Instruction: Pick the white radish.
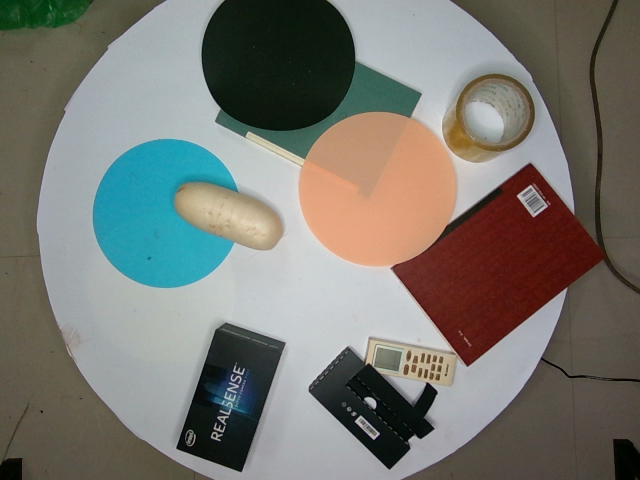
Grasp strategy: vertical